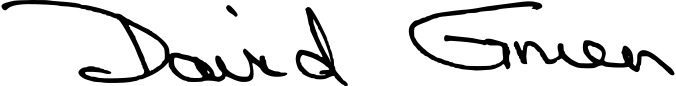
Signature of: david gruen